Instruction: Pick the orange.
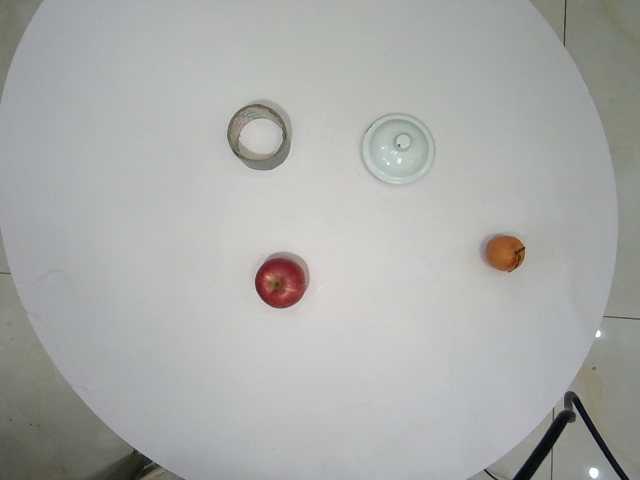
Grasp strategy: vertical